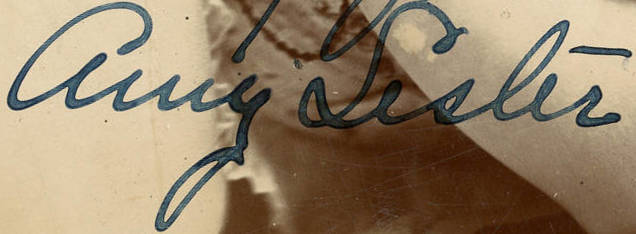
Signature of: aimee leicester